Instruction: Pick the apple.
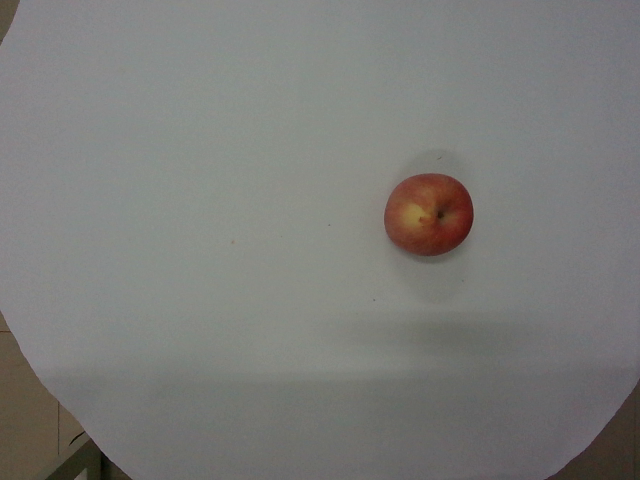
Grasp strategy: vertical